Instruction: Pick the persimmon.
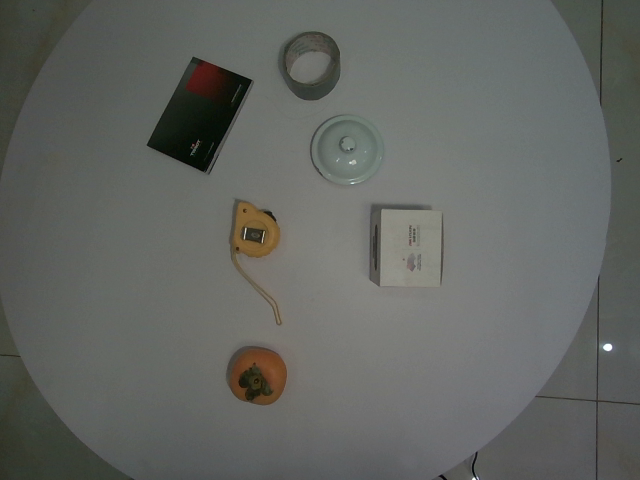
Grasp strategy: vertical